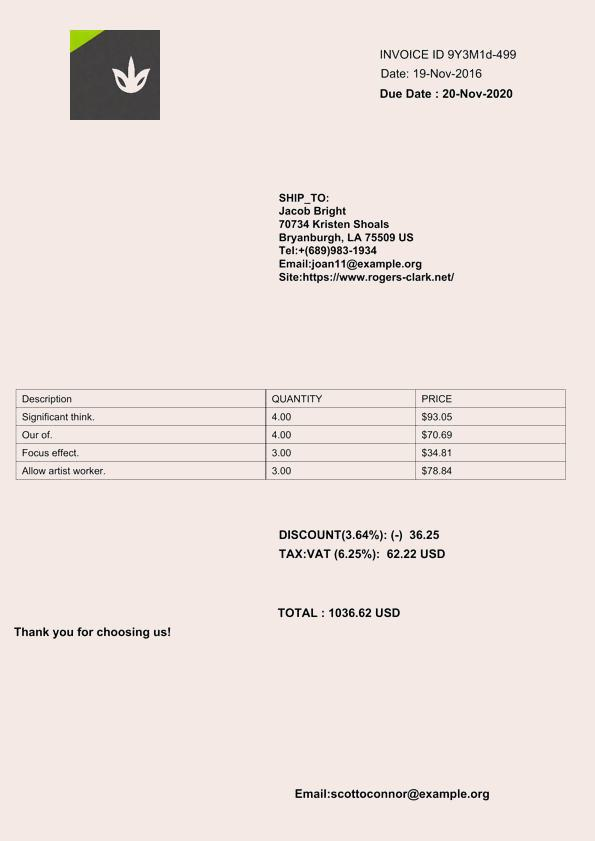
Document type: Invoice